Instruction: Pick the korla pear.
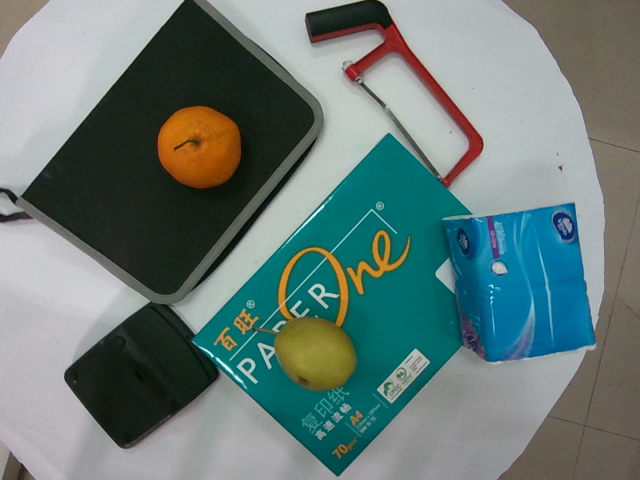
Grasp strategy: vertical